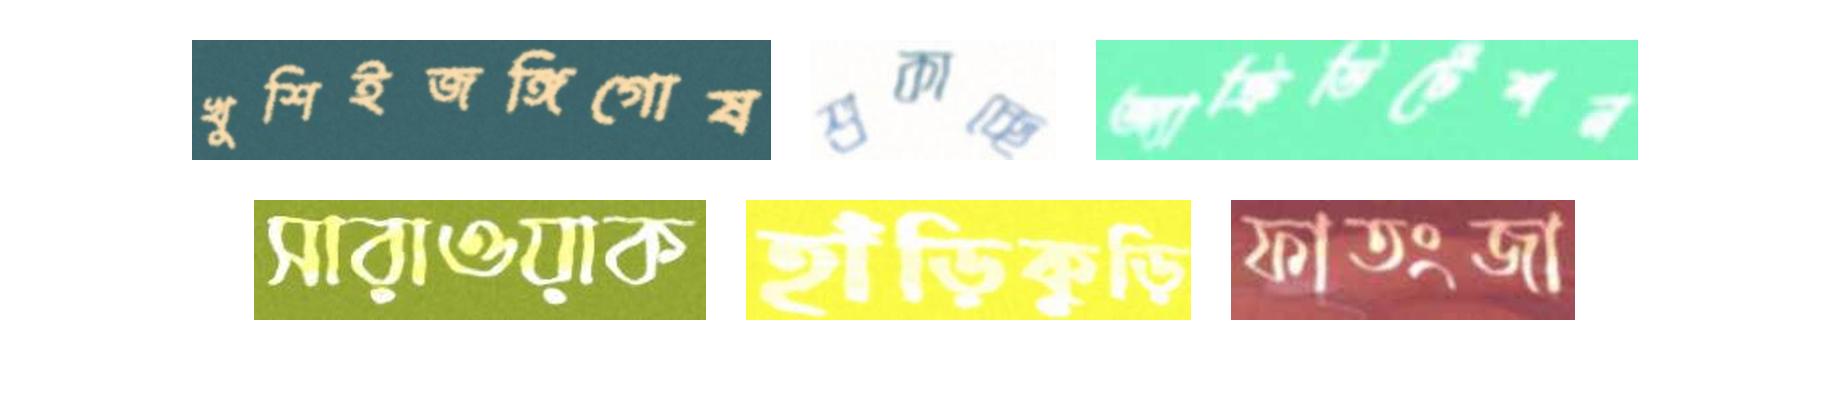
খুশিইজঙ্গিগোষ শুকাচ্ছে অ্যাক্রিডিটেশন
সারাওয়াক হাঁড়িকুড়ি ফাতংজা